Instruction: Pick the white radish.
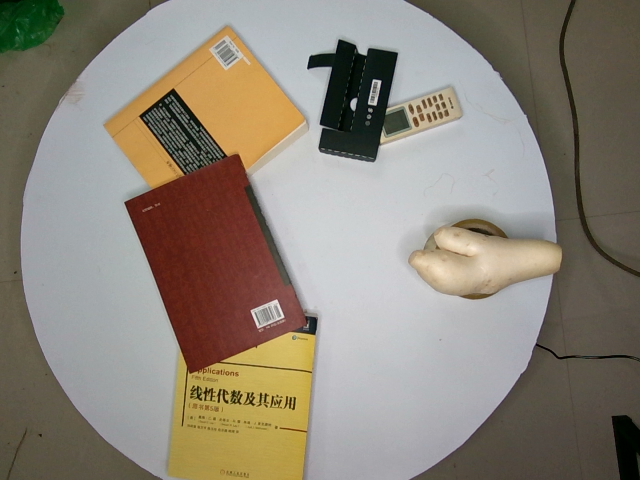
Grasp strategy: vertical